Question: What are the imaging findings?
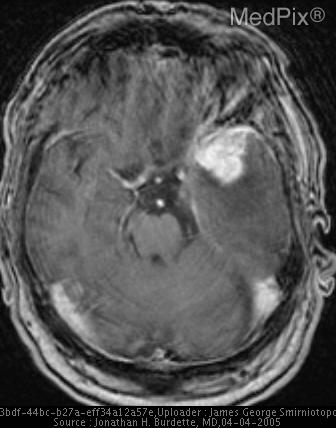
Answer: The imaging shows Dural based mass in anterior-medial portion of middle cranial fossa on the right.  Roughly hemispheric in shape with a broad dural base and enhancement of the adjacent dura and cavernous sinus.  There very extensive vasogenic edema. Peripheral enhancing mass - dural based.  Note the extensive intraaxial vasogenic edema..